Question: What might the diagnosis be?
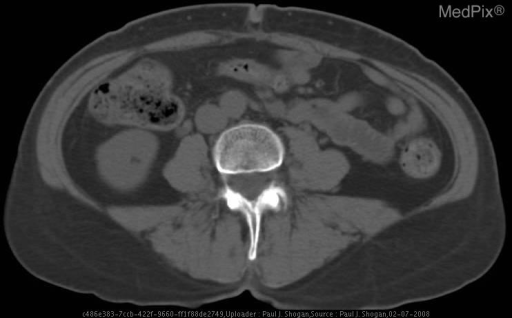
Answer: The possible diagnosis includes Differential diagnosis for a hyperechoic, apparently solid renal lesion on ultasound:

Renal Angiomyolipoma

Renal Cell Carcinoma (RCC)

Other renal neoplasms (eg, oncocytoma)

Complex renal cysts

Renal hematoma or abscess.